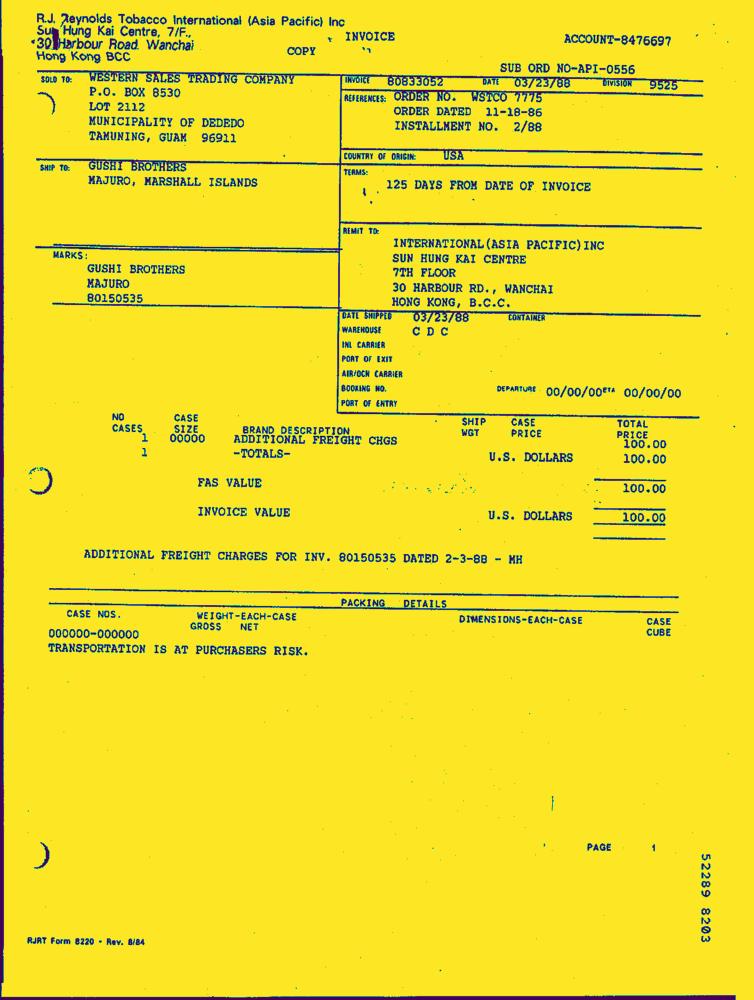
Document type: Invoice-Doc